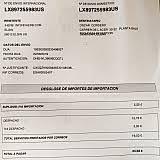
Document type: Invoice